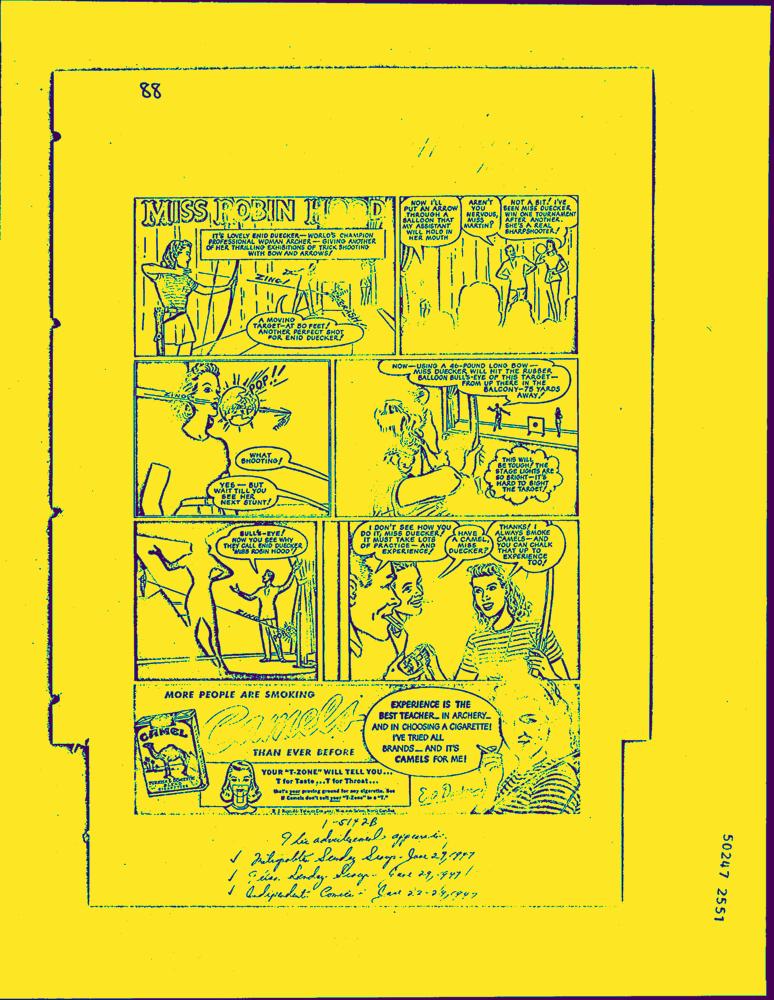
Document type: AD